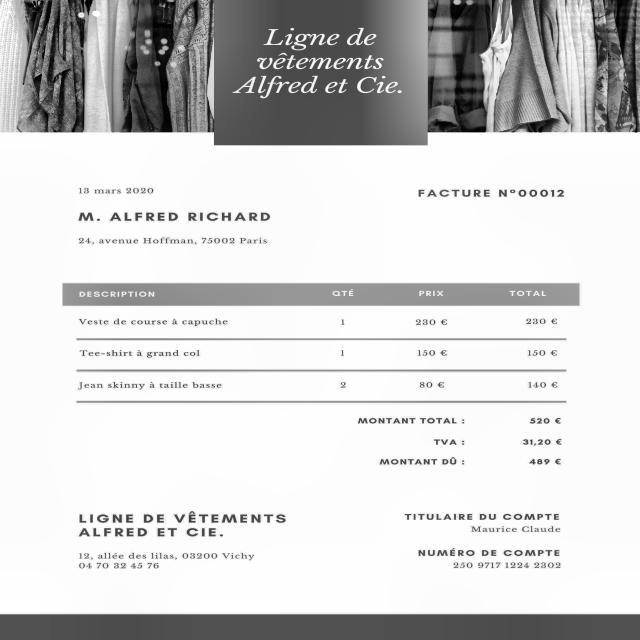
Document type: Invoice